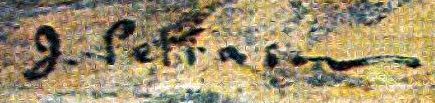
Signature of: gheorghe petrașcu